Question: What is the total amount of taxes owed as per the document?
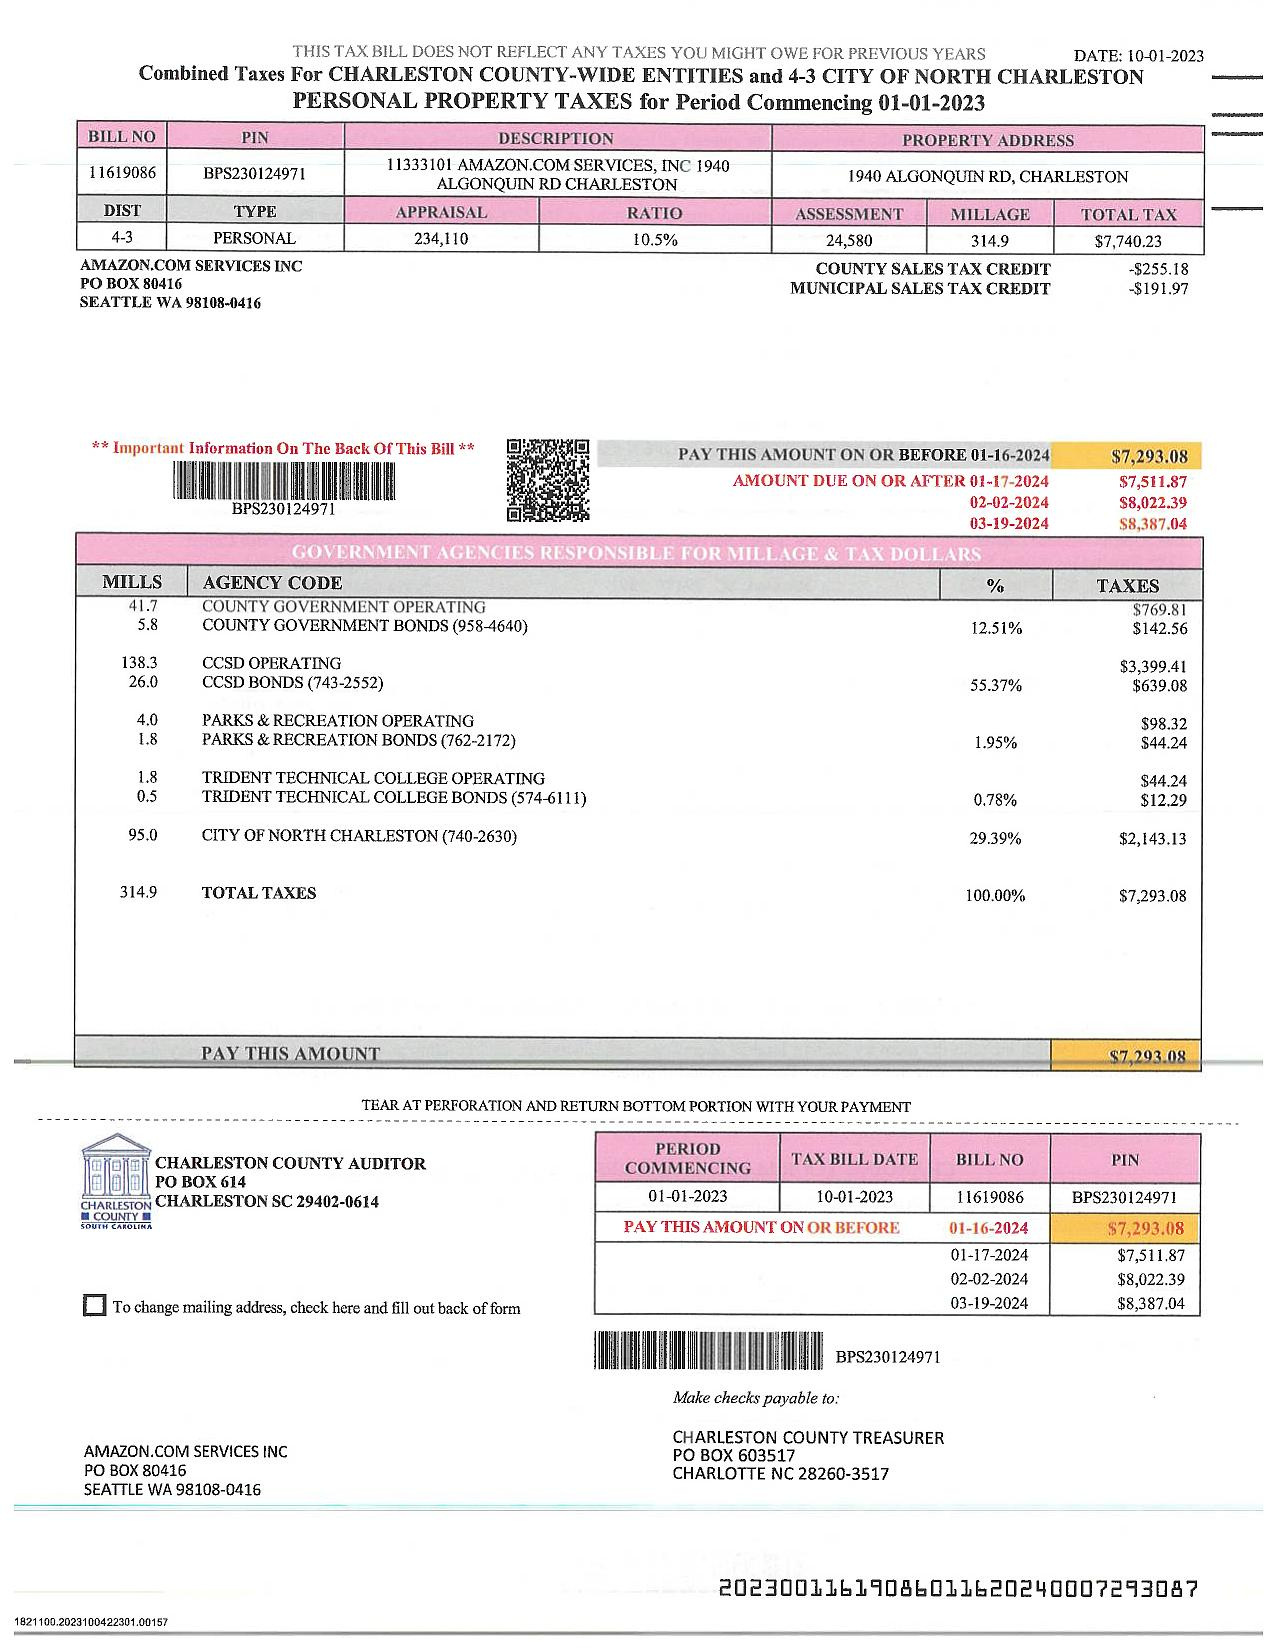
Answer: "7,293.08"